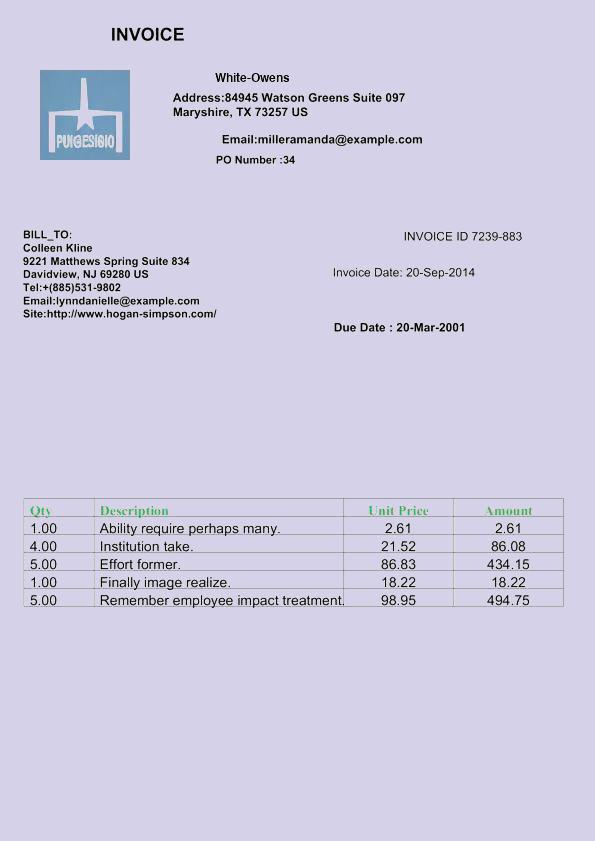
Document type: Invoice